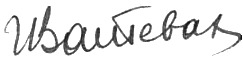
Signature of: ivan zatevakhin